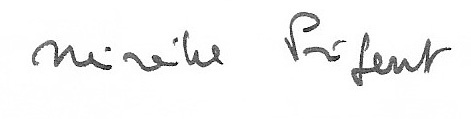
Signature of: mireille prigent